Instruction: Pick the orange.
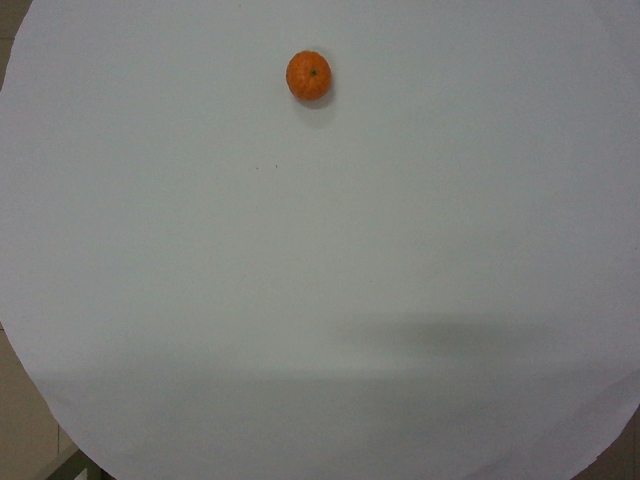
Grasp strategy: vertical